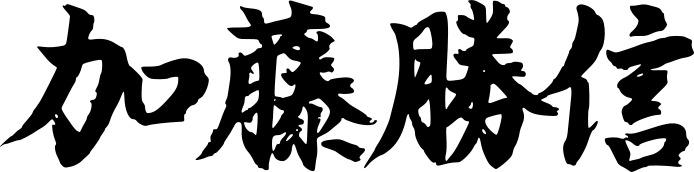
Signature of: katsunobu kato